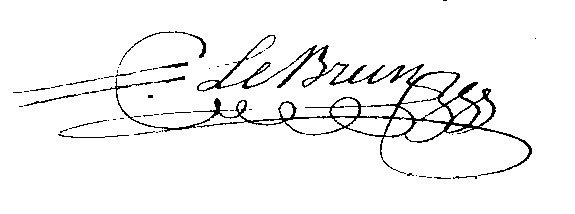
Signature of: jean baptiste pierre le brun